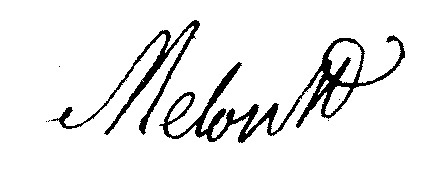
Signature of: antoine melon